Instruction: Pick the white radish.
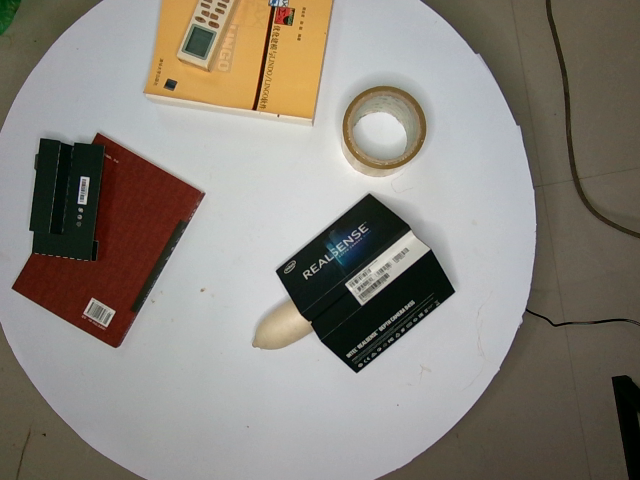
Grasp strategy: vertical